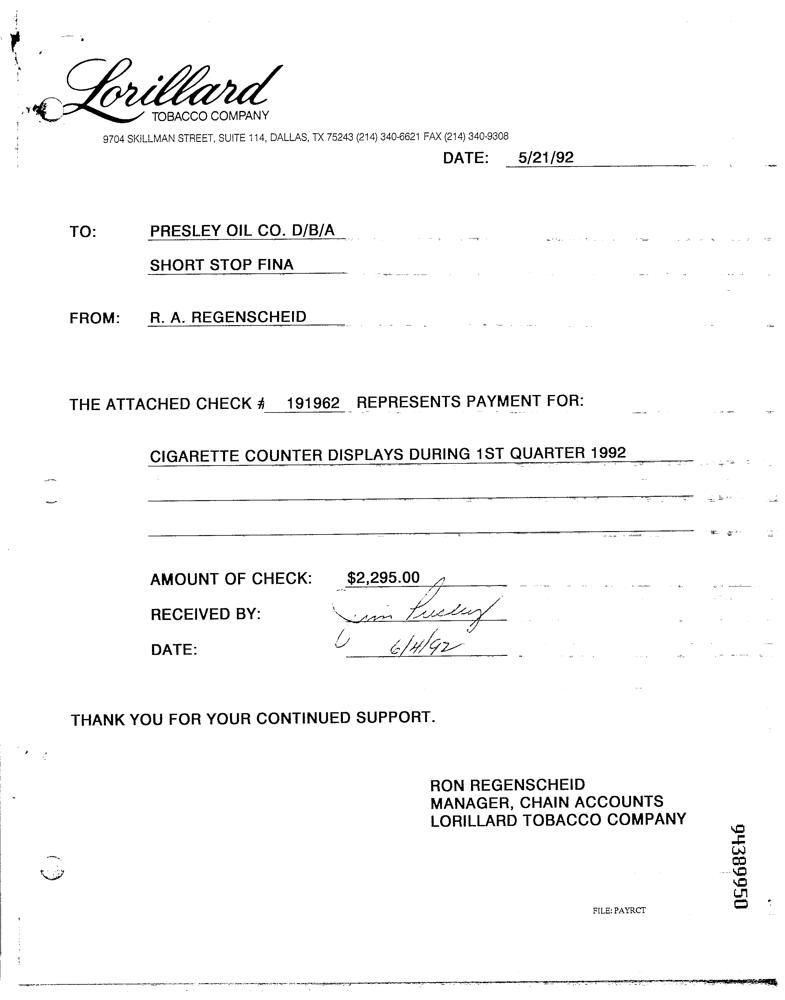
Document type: Invoice